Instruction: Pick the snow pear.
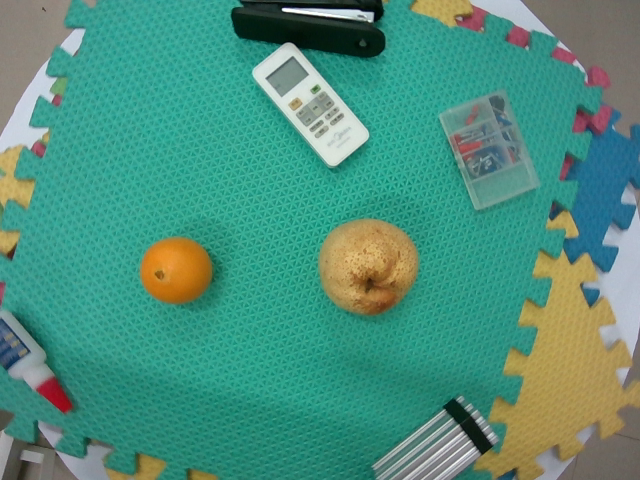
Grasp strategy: vertical